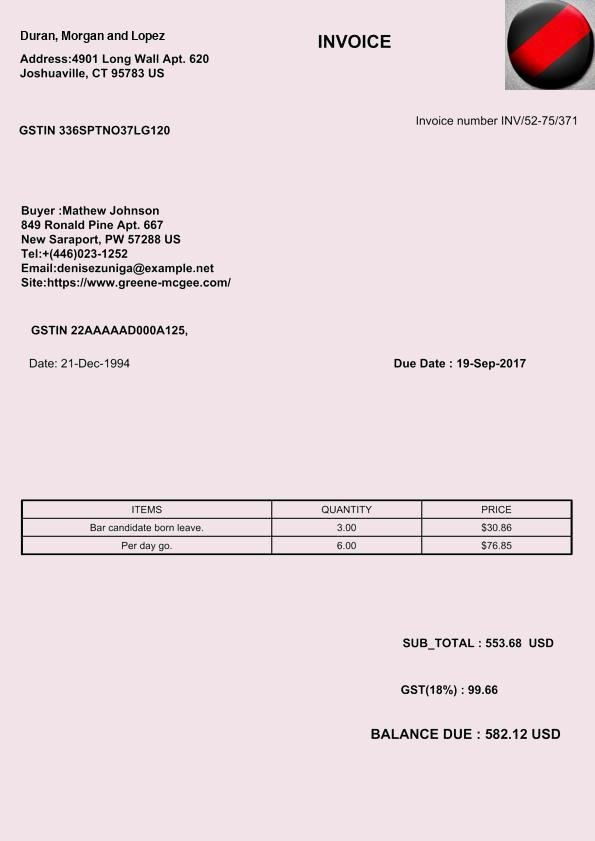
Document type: Invoice